Patient: Male, age 58
A 58-year-old male patient complained abdominal discomfort for 2 months. He went to his local hospital and was diagnosed with HCC and Barcelona Clinic Liver Cancer (BCLC) stage C in March 2020. Then, transcatheter arterial chemoembolization (TACE) was performed.
In order to seek further diagnosis and treatment, he went to our hospital and was admitted in April 2020. He had a history of hepatitis B. On admission, physical examination showed tenderness over the right upper region area with a 5 cm palpable abdominal mass below the xiphoid process. Laboratory data were recorded as follows: alanine aminotransferase (ALT): 36 IU/L, aspartate transaminase (AST): 81 IU/L, albumin (ALB): 22.7 g/L, total bilirubin (TBIL): 9.7 mumol/L, prothrombin time (PT): 11.5 s, and HBV-DNA: 6.83 x 102 IU/ml. Among the tumor markers, alpha fetoprotein (AFP) was significantly elevated (1,649.0 mug/L), carbohydrate antigen 125 (CA125) was sightly increased (113.0 kU/L), and carcinoembryonic antigen (CEA) and carbohydrate antigen 199 (CA199) were normal. The cirrhosis was classified as Child-Pugh 7 and ALBI grade 3. The enhanced CT revealed small nodules in the middle and lower lobes of the lungs that were considered lung metastases, the tumor in the left lobe of the liver was considered HCC with multiple metastases in the right lobe of the liver, and tumor thrombosis was present in the left portal vein (Figure 1). The magnetic resonance imaging (MRI) showed the tumor in the left lobe of the liver with multiple metastases in the right lobe of the liver, and with tumor thrombosis in the left portal vein (Figure 2).
1. After MDT discussion, HCC with BCLC stage C and portal vein tumor thrombus (PVTT) classified VP3 and Cheng's type II was diagnosed, and we believe that radical surgical resection was impossible due to the low residual liver volume and lung metastases. He finally received conversion therapy. The procedure details are as follows: The patient received two cycles of transcatheter arterial embolization (TAE), hepatic arterial infusion chemotherapy (HAIC-Folfox) (the HAIC scheme was as follows: We selectively placed a microcatheter into the feeding arteries of the tumor. Then, the microcatheter was connected to the artery infusion pump to perform the following treatment: Day 1: oxaliplatin 85 mg/m2, leucovorin 400 mg/m2, and 5-fluorouracil 400 mg/m2 via intra-arterial infusion; day 2-3: 5-fluorouracil 2,400 mg/m2 via continuous intra-arterial infusion. After HAIC was completed, the catheter was removed, and compression was performed to achieve hemostasis. The patient was treated every 3 weeks), sorafenib (at a dose of 400 mg twice daily), and camrelizumab (200 mg intravenously every 3 weeks). At the end of HAIC treatment, we were disappointed to find that the tumor had rapidly progressed based on the modified Response Evaluation Criteria in Solid Tumors (mRECIST). Then, the patient received drug-eluting TACE (dTACE) once, sorafenib, and camrelizumab in July 2020. A month later, his liver function deteriorated (ALT: 33 IU/L, AST: 329 IU/L, ALB: 24.9 g/L, TBIL: 16.6 mumol/L, PT: 13.4 s, massive ascites), and the cirrhosis was classified as Child-Pugh 9 and ALBI grade 3. We had to interrupt TACE and only gave sorafenib and camrelizumab. Although he received systemic therapy, the tumors still rapidly progressed and we considered the possibility of tumor resistance. Among the tumor markers, AFP was significantly elevated (12,913.0 mug/L). Then, regorafenib (at a dose of 160 mg daily) was given. In September 2020, the patient received conventional TACE (cTACE) once, regorafenib, and camrelizumab. So far, he had received conversion therapy for half a year, and the treatment effect was not satisfactory. He returned to the local hospital to receive regorafenib every day and camrelizumab once every 3 weeks.
Until a year after his initial diagnosis, the patient found that the tumor and lung metastases had shrunk significantly in the local hospital. Then, he was admitted to our hospital again. On admission, physical examination showed no positive signs. Laboratory data were recorded as follows: ALT: 19 IU/L, AST: 27 IU/L, ALB: 34.2 g/L, TBIL: 8.4 mumol/L, and PT: 11.1 s. AFP was negative (8.1 mug/L). The cirrhosis was classified as Child-Pugh 5 and ALBI grade 2. The enhanced CT revealed there were multiple small nodules in both lungs, which were significantly reduced and shrunken compared to the previous CT. The tumor in the left lobe of the liver was significantly reduced, with local enhancement, and lipiodol deposition was seen. Multiple nodules in the right lobe of the liver had shrunk. And tumor thrombus had formed in the left and right branches of the portal vein (Figure 3). Based on these results, we judged that the patient had partial response (PR) and could be treated with radical surgery, according to the response evaluation in the mRECIST criteria. Then he received left hepatectomy, cholecystectomy, and portal vein incision and embolectomy. The pathological examination showed necrosis of a massive HCC with no tumor cells observed on the resection margins, and without metastasis in lymph nodes. The pathological diagnosis showed that the portal vein tumor thrombus had necrotic tissue (Figure 4). In the patient's postoperative maintenance therapy, the patient was given lenvatinib 8 mg orally once a day, and camrelizumab 200 mg intravenously once every 3 weeks. There was no clinical evidence of recurrence at 6 months after the resection. The AFP levels remained within the normal limits (Figure 5).
Keywords: camrelizumab, conversion therapy, hepatocellular carcinoma, operation, portal vein thrombosis (pvtt)
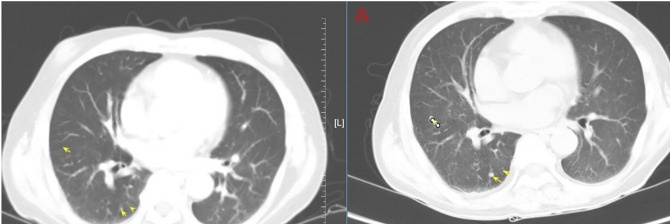
Image caption: Abdominal computed tomography (CT) shows the tumor in the left lobe of the liver considered to be HCC with multiple metastases in the right lobe of the liver, and with tumor thrombosis in the left portal vein and lung metastases. the tumor thrombosis in the left portal vein.